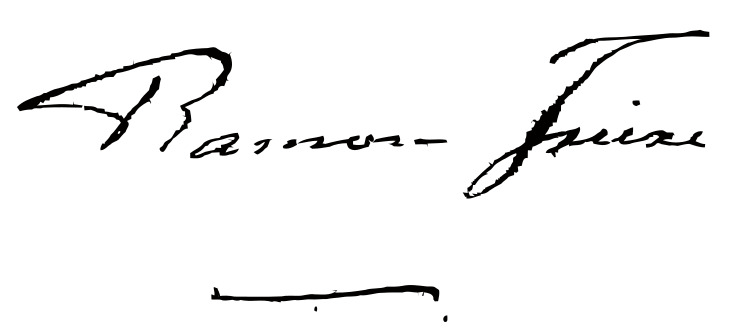
Signature of: ramón freire